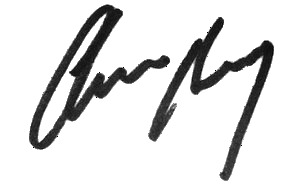
Signature of: christopher g kennedy